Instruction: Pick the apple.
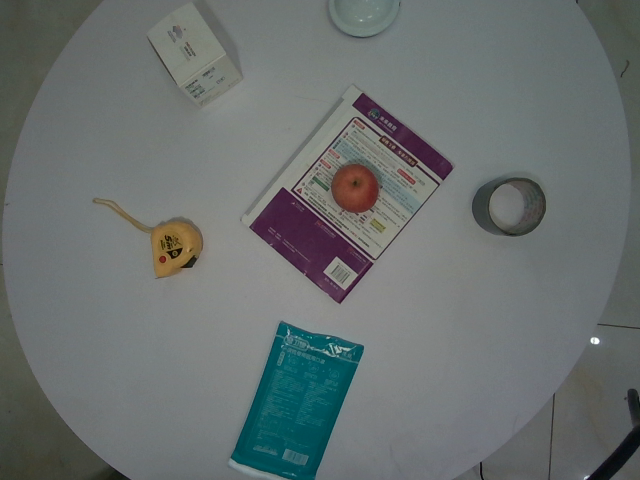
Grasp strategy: vertical